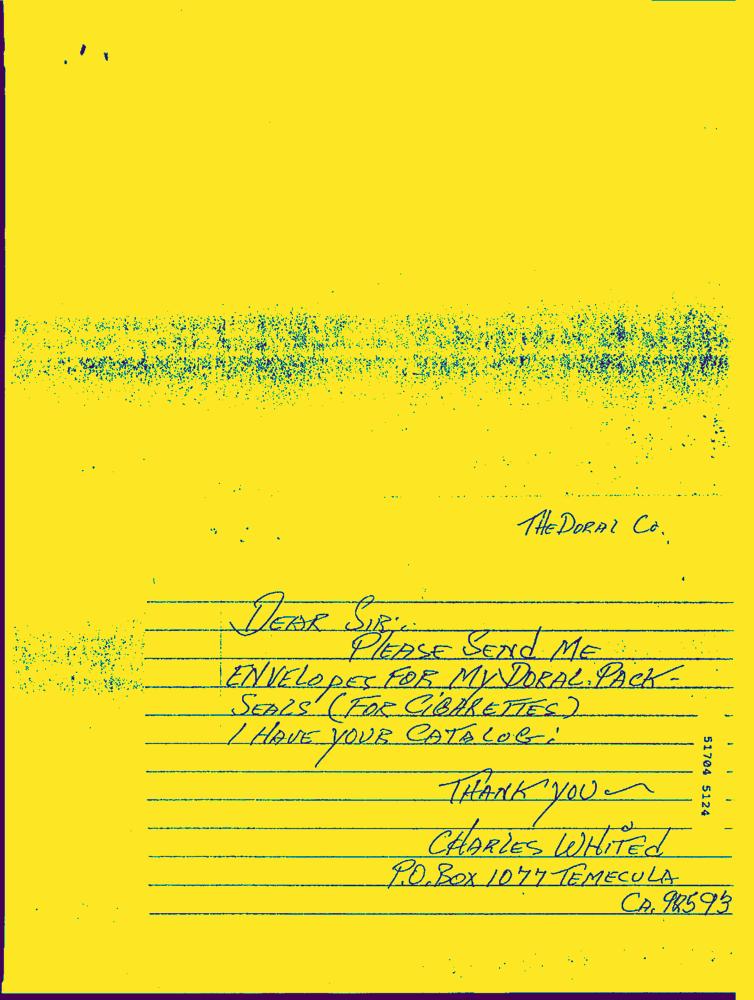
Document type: Hand-Written